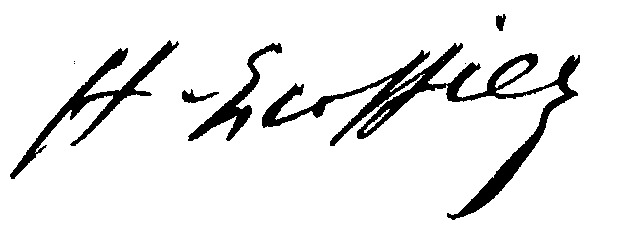
Signature of: henri escoffier